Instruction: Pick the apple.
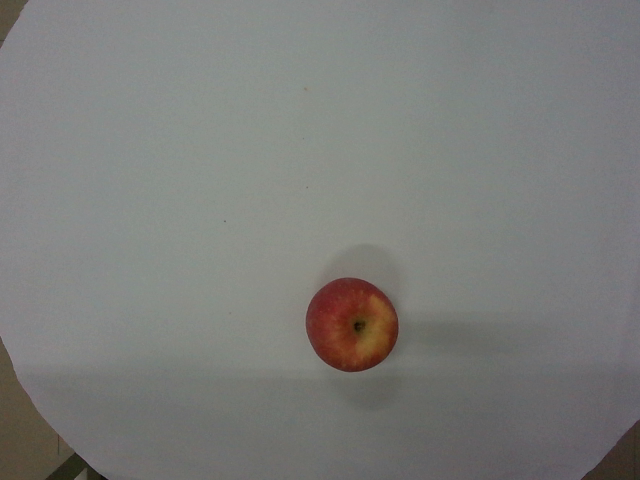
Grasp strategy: vertical